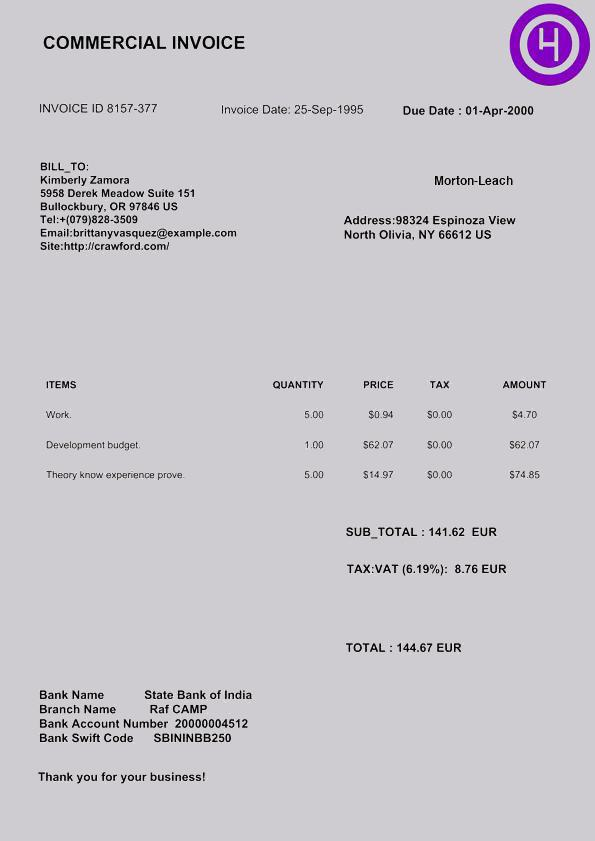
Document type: Invoice